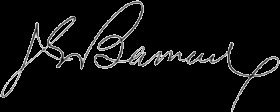
Signature of: john g barnard